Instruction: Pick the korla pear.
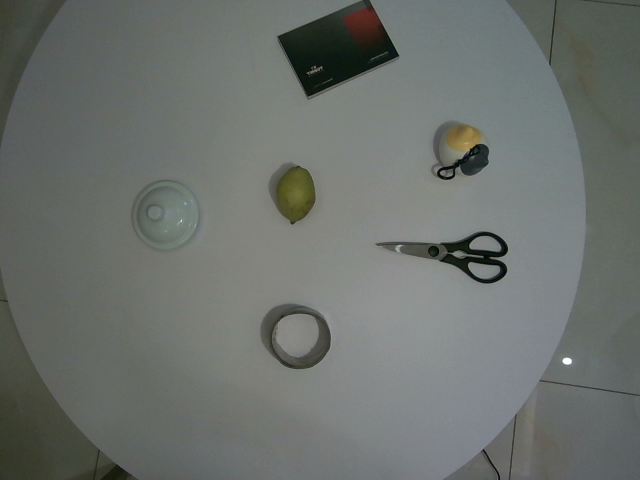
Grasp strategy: vertical